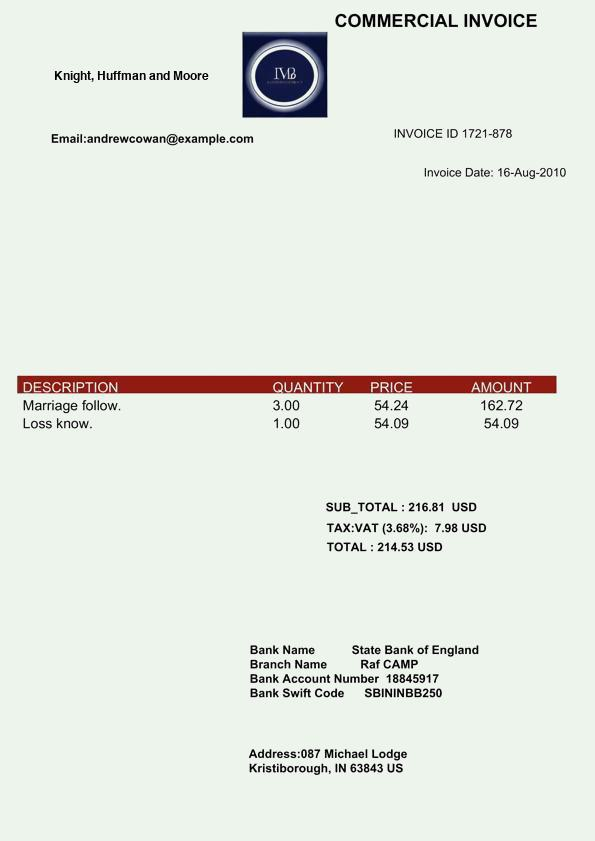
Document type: Invoice